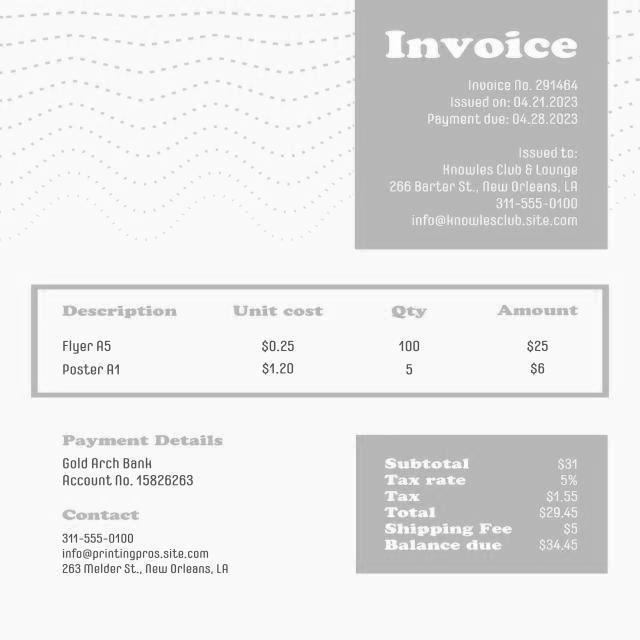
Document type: Invoice